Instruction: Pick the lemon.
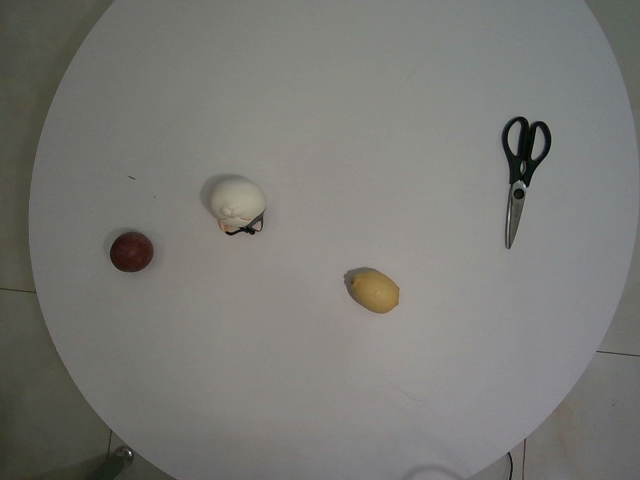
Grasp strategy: vertical